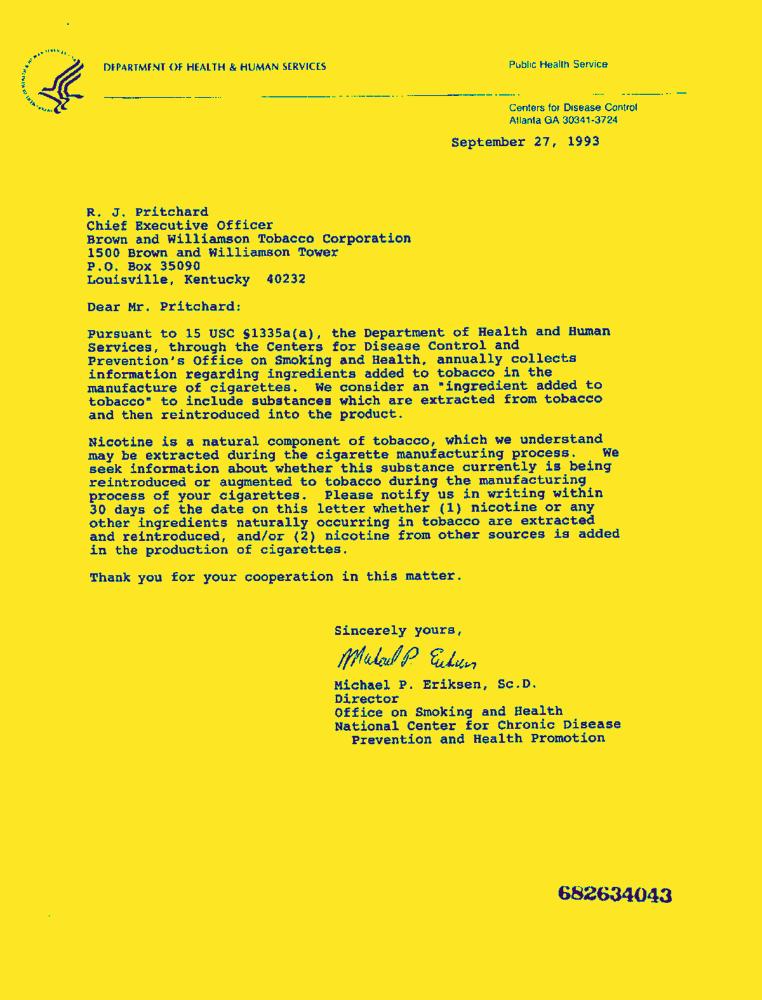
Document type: Letter-Doc